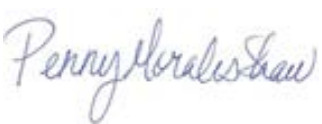
Signature of: penny morales shaw